Identify and extract the amount in words, amount in numbers, payee name, cheque date, and bank name from the image.
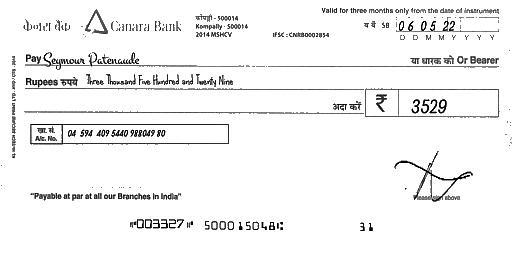
amt_in_words: Three Thousand Five Hundred and Twenty Nine
amt_in_figures: 3529
payee_name: Seymour Patenaude
bank_name: Canara Bank
cheque_date: 06/05/22